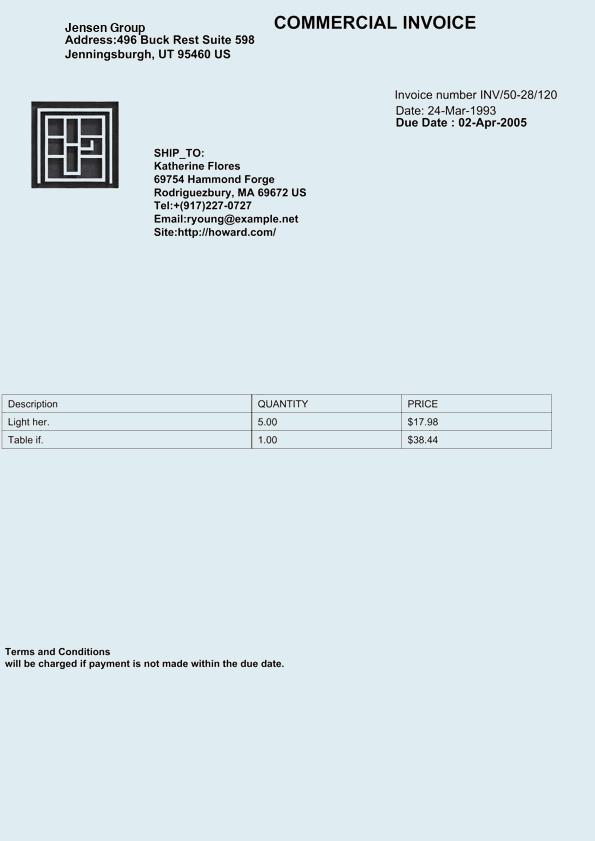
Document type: Invoice